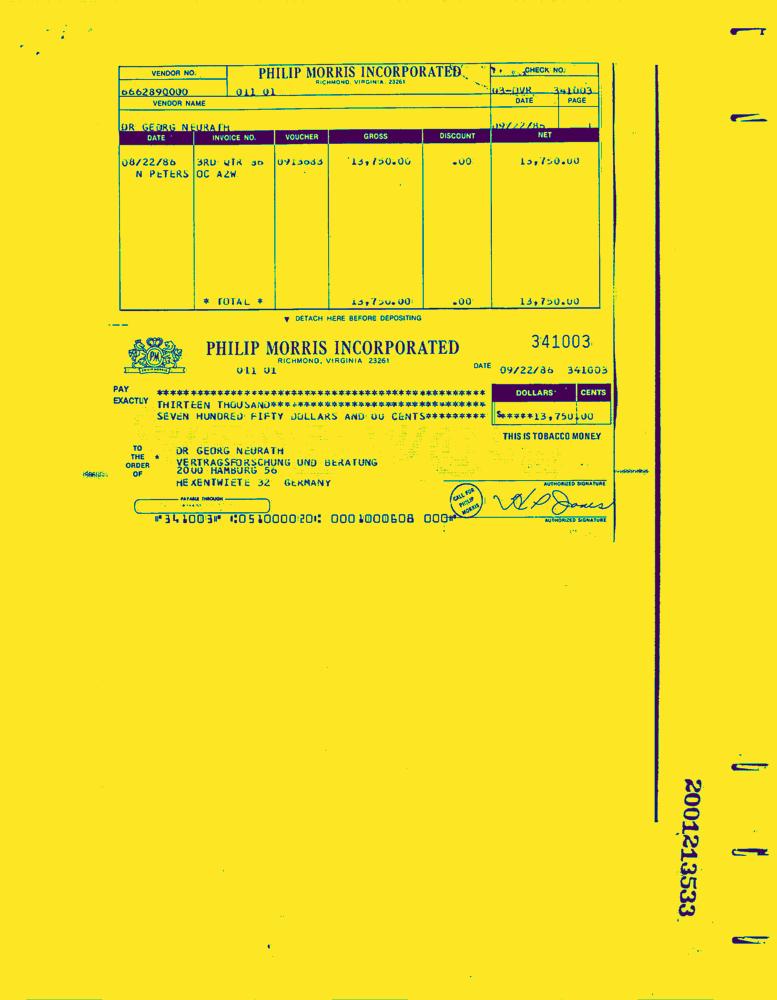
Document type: Invoice-Doc